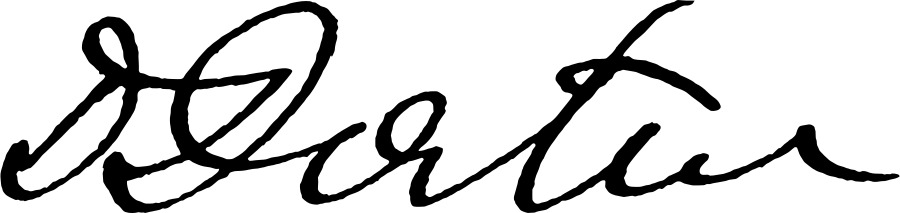
Signature of: szymon datner